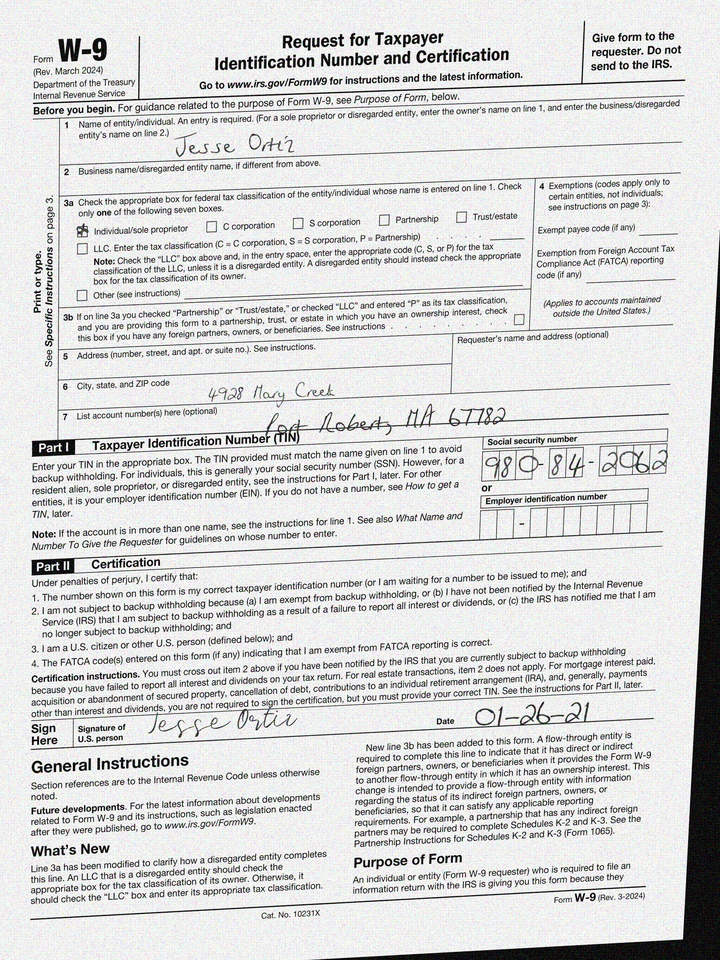
adr1: 4928 Mary Creek
adr2: Port Robert, MA 67782
cbx: yes
ssn: 980842062
enm: Jesse Ortiz
sdt: 01-26-21